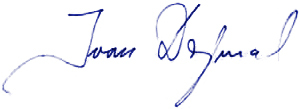
Signature of: ivan dejmal